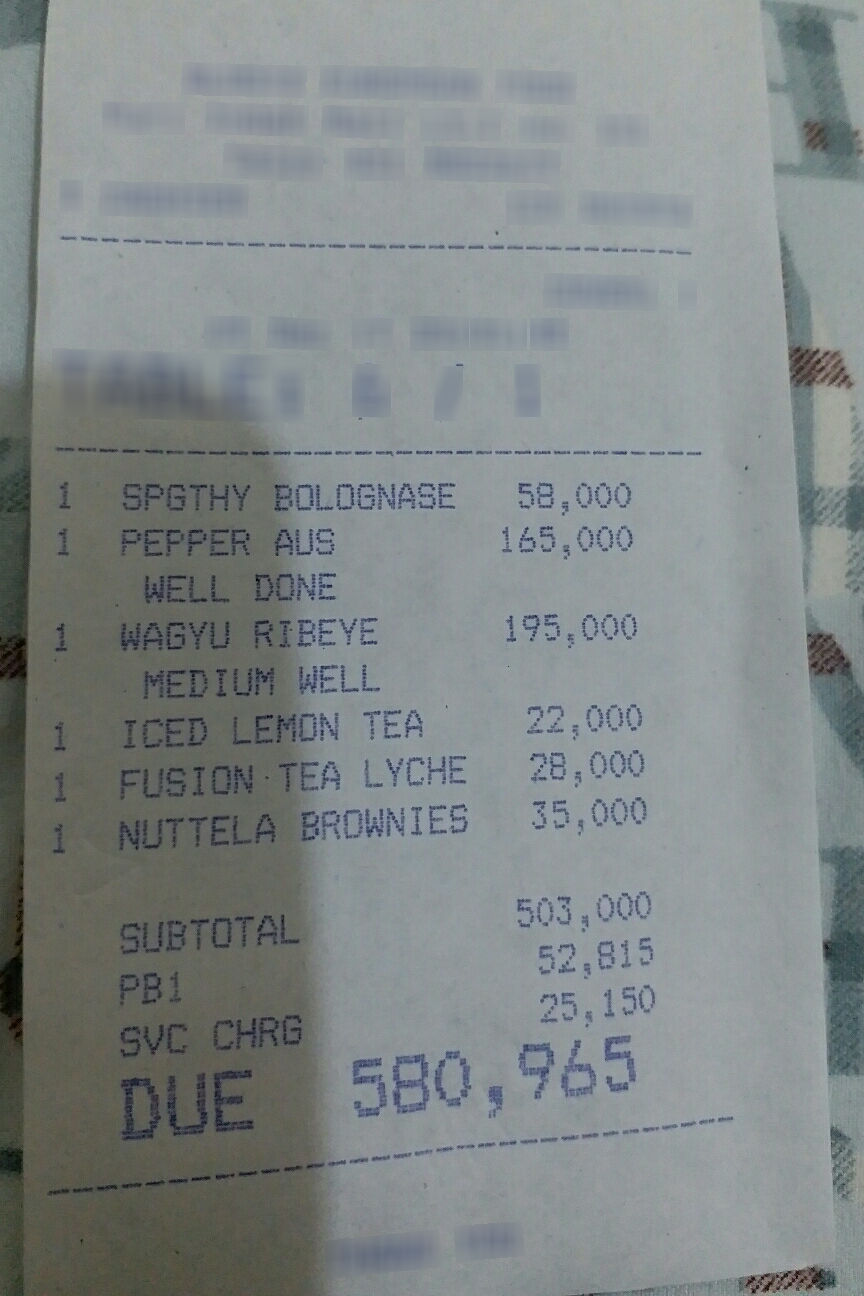
Extraction:
receipt: line_items: name: SPGTHY BOLOGNASE
price: 58,000
qty: 1
name: PEPPER AUS
price: 165,000
qty: 1
name: WELL DONE
name: WAGYU RIBEYE
price: 195,000
qty: 1
name: MEDIUM WELL
name: ICED LEMON TEA
price: 22,000
qty: 1
name: FUSION TEA LYCHE
price: 28,000
qty: 1
name: NUTTELA BROWNIES
price: 35,000
qty: 1
subtotal: 503,000
tax: 52,815
service: 25,150
total: 580,965